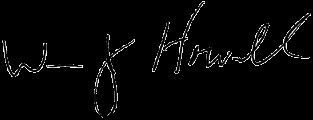
Signature of: william j howell